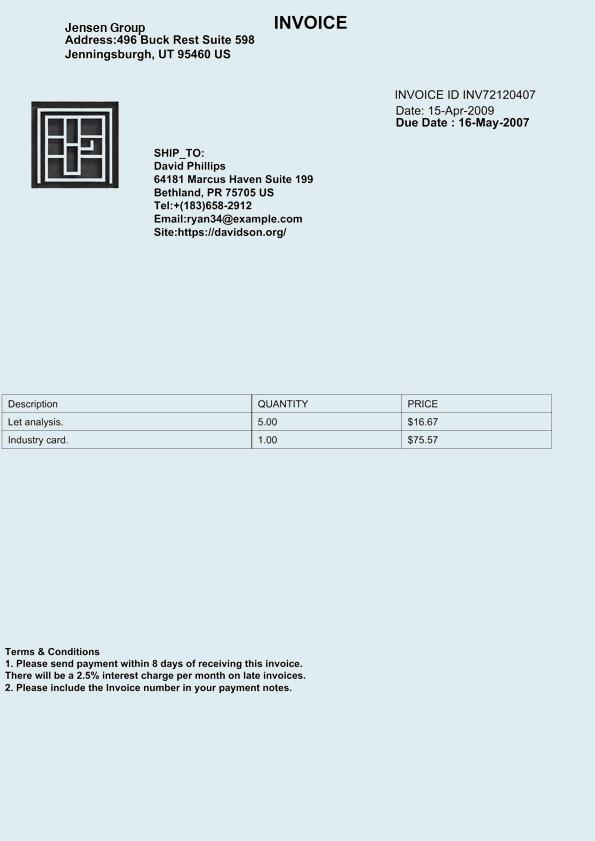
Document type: Invoice